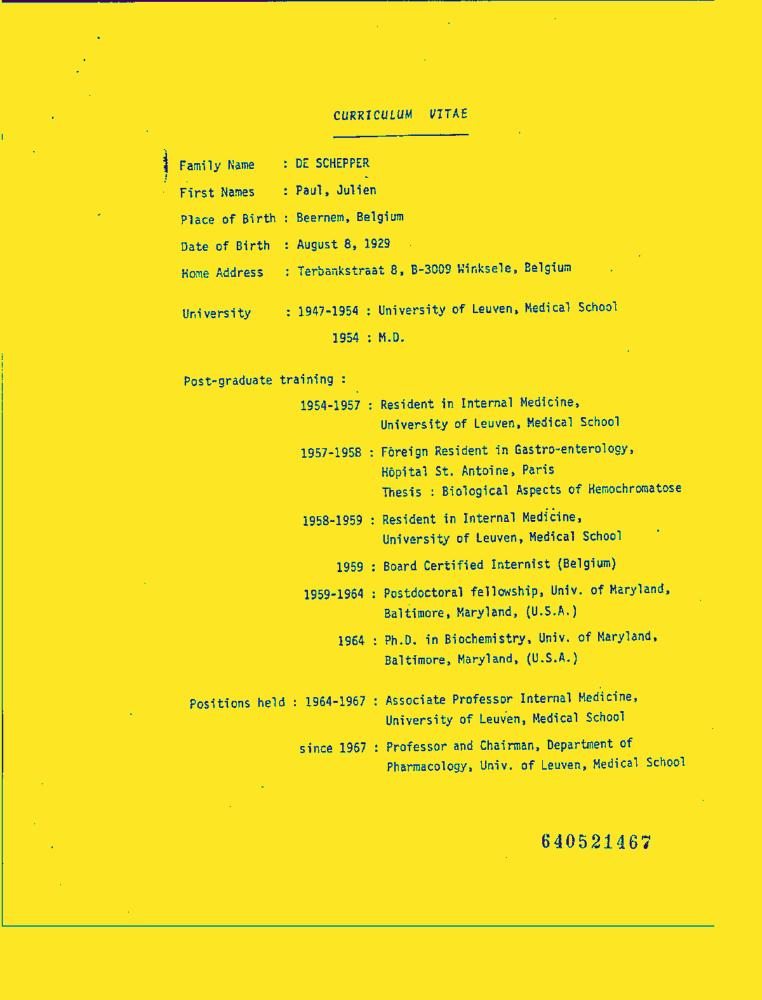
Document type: Resume-Doc